Please extract the written amount, numerical amount, recipient's name, date on the cheque, and the bank's name from the image.
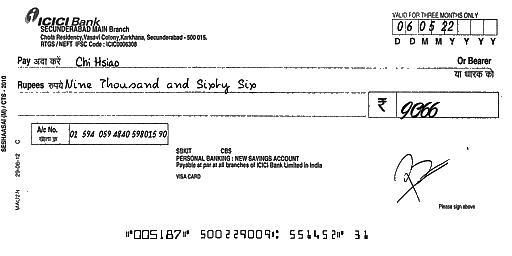
amt_in_words: Nine Thousand and Sixty Six
amt_in_figures: 9066
payee_name: Chi Hsiao
bank_name: ICICI Bank
cheque_date: 06/05/22